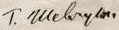
Signature of: herasim shevchuk